Question: What is the assessed value of the property as noted in the document?
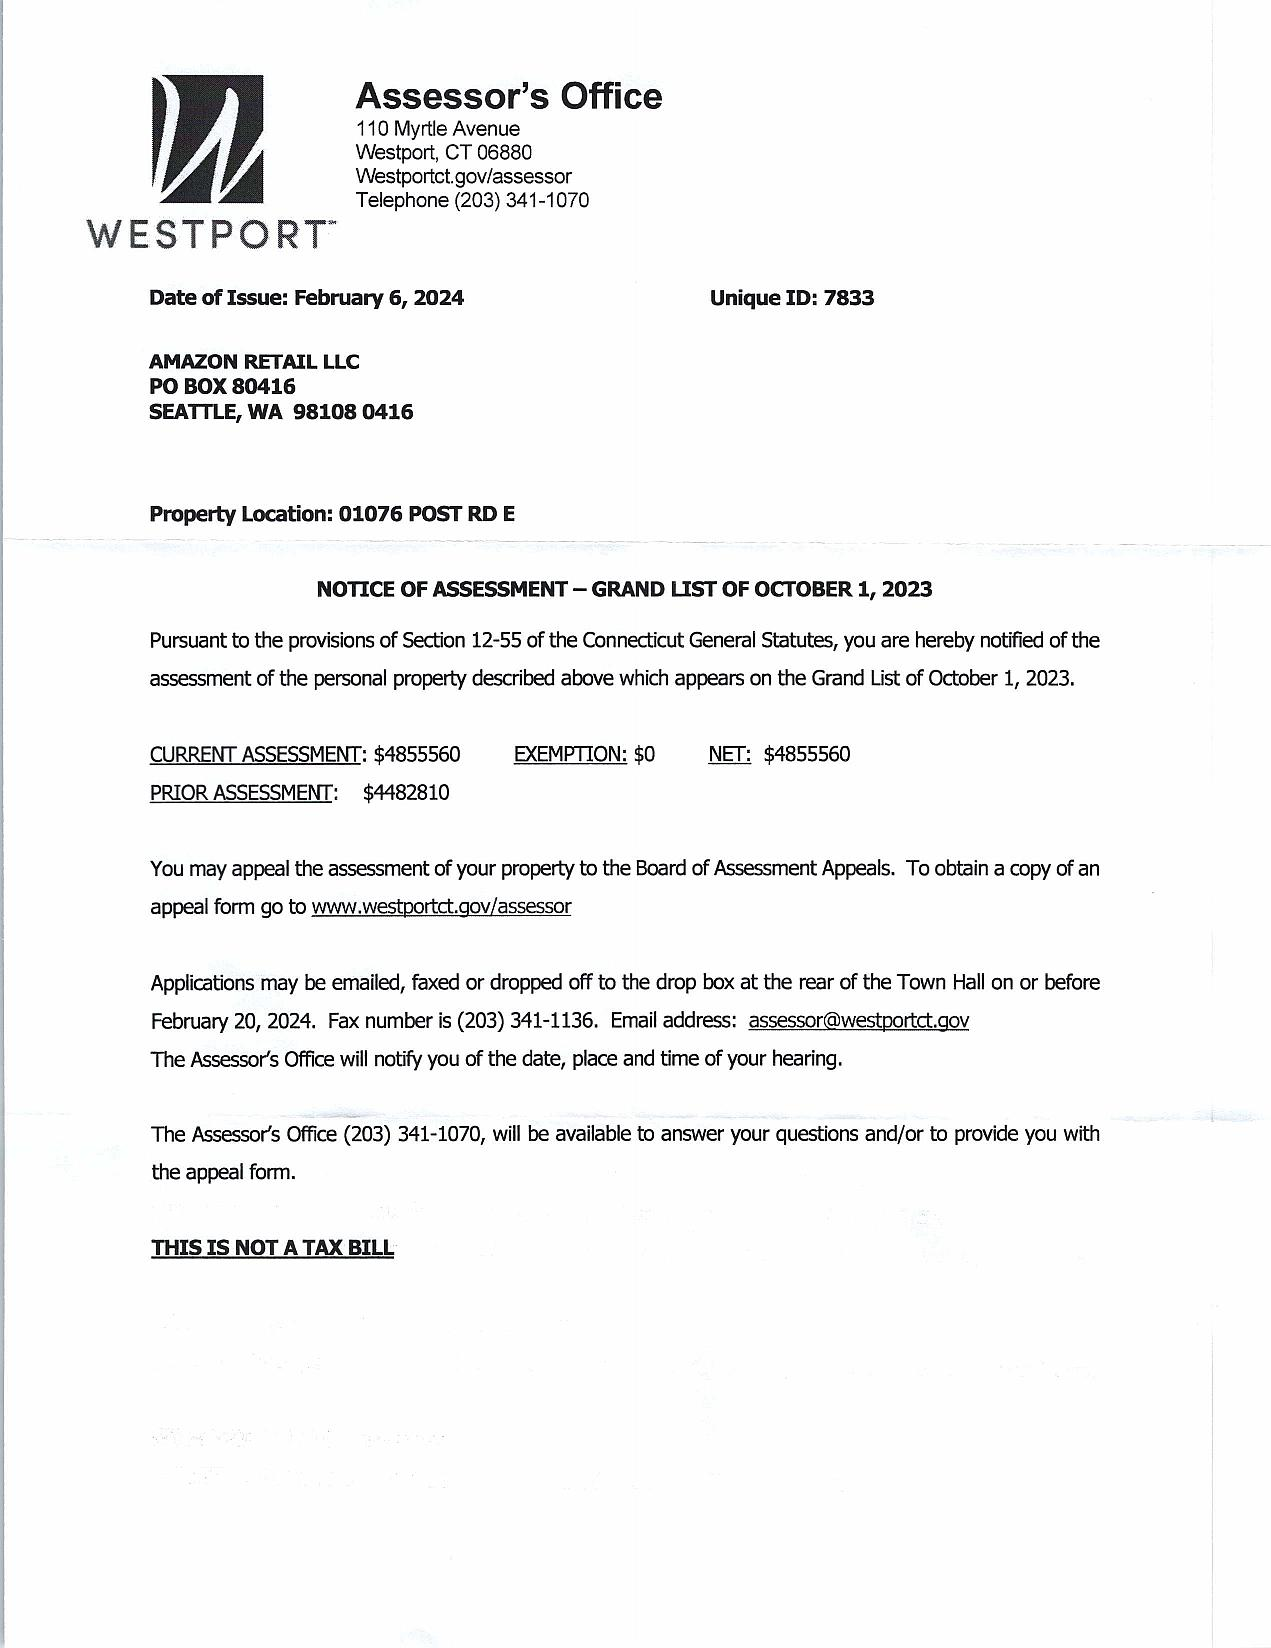
Answer: "$4,855,560 "